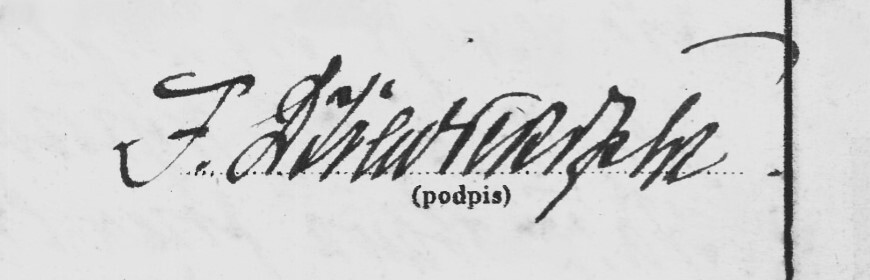
Signature of: feliks dziewicki